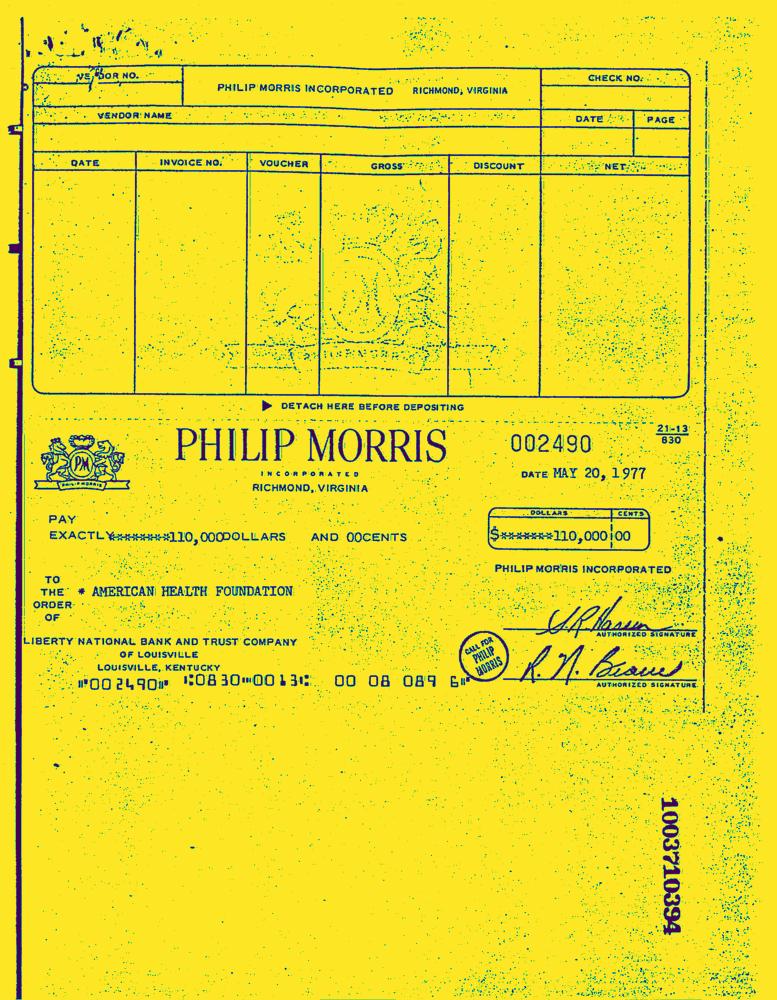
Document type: Invoice-Doc